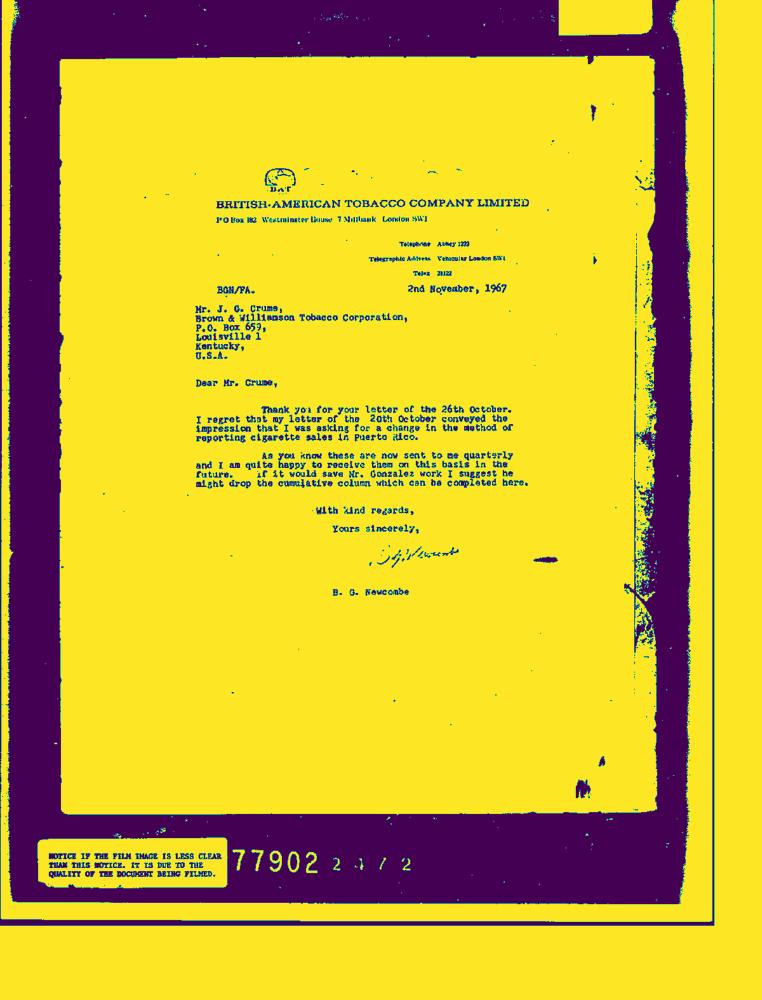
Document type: Letter-Doc